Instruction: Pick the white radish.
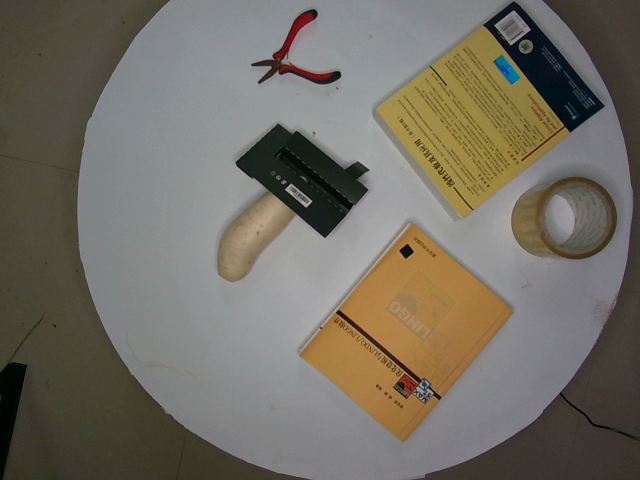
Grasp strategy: vertical